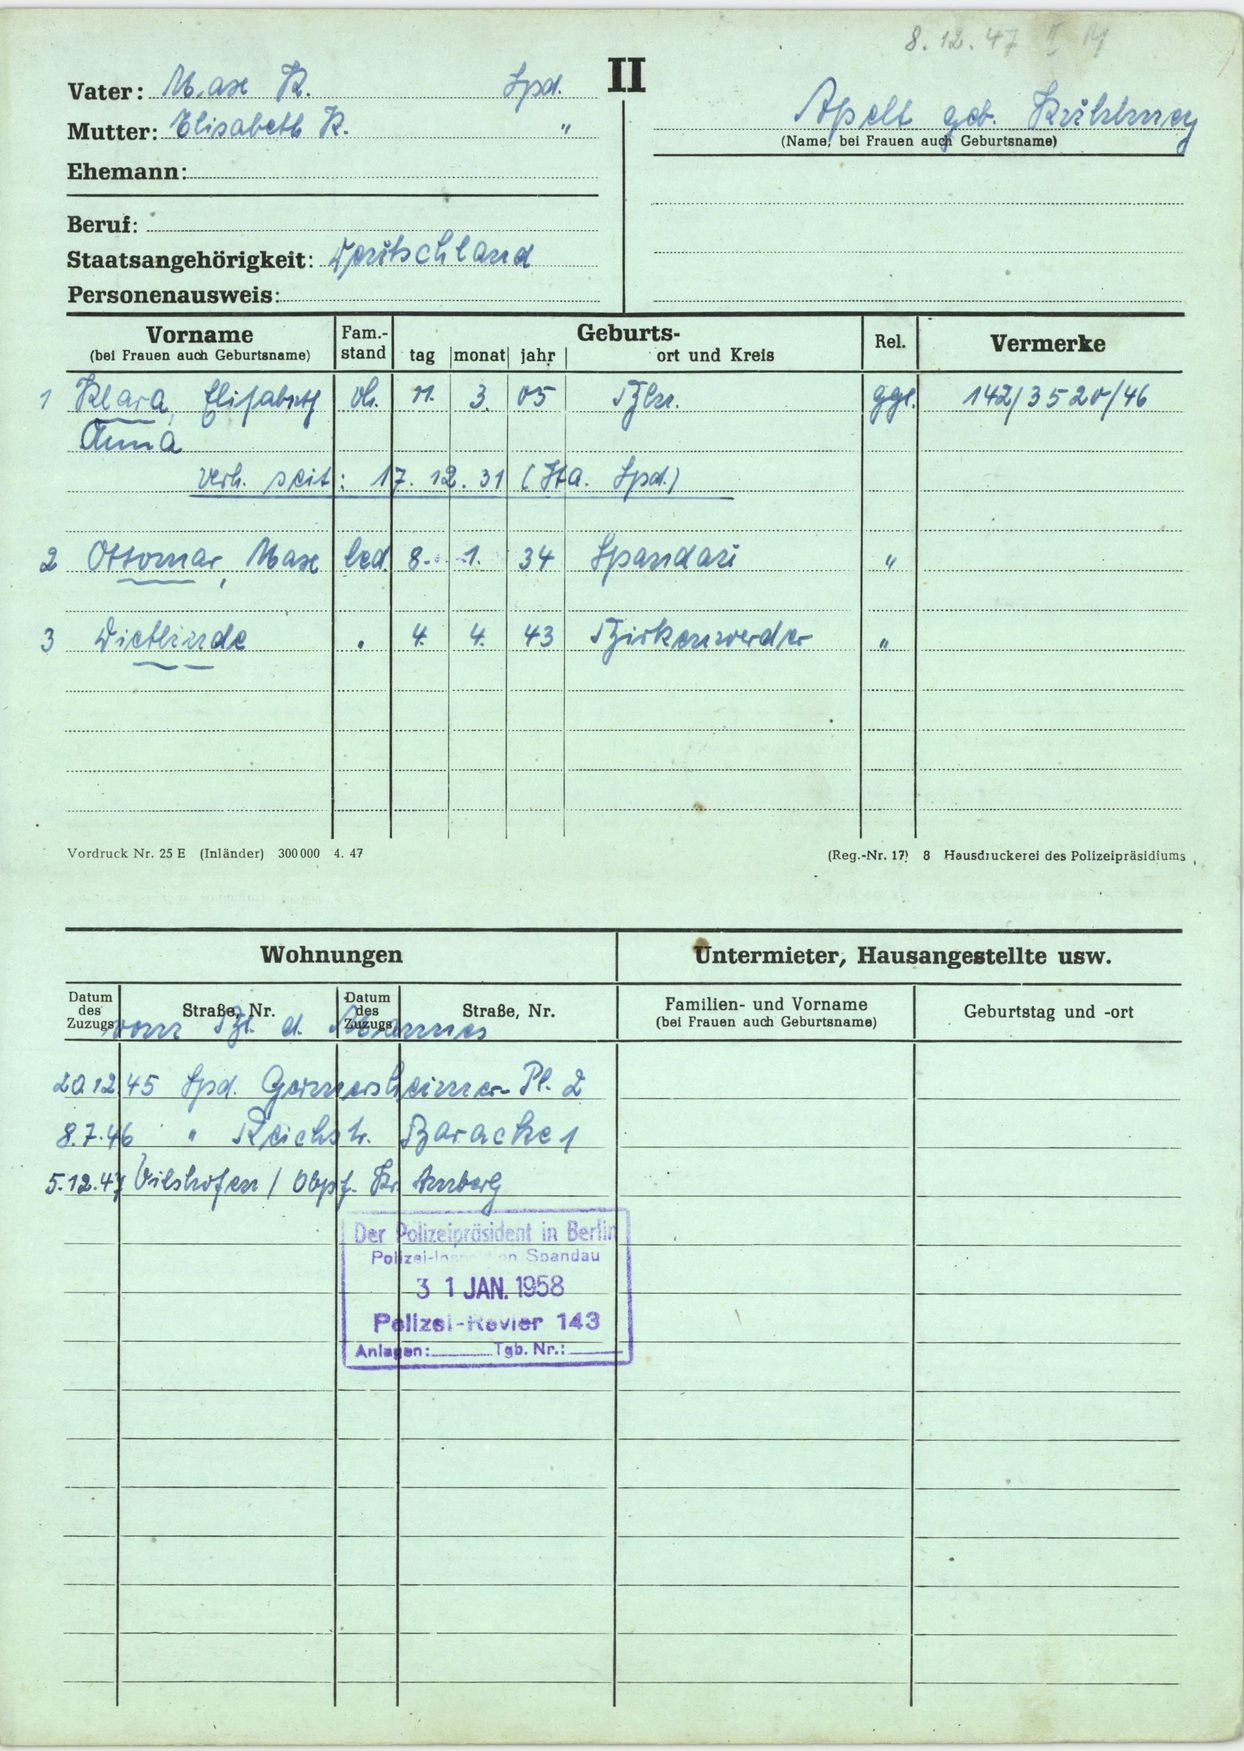
Apelt geb. Kühlmay